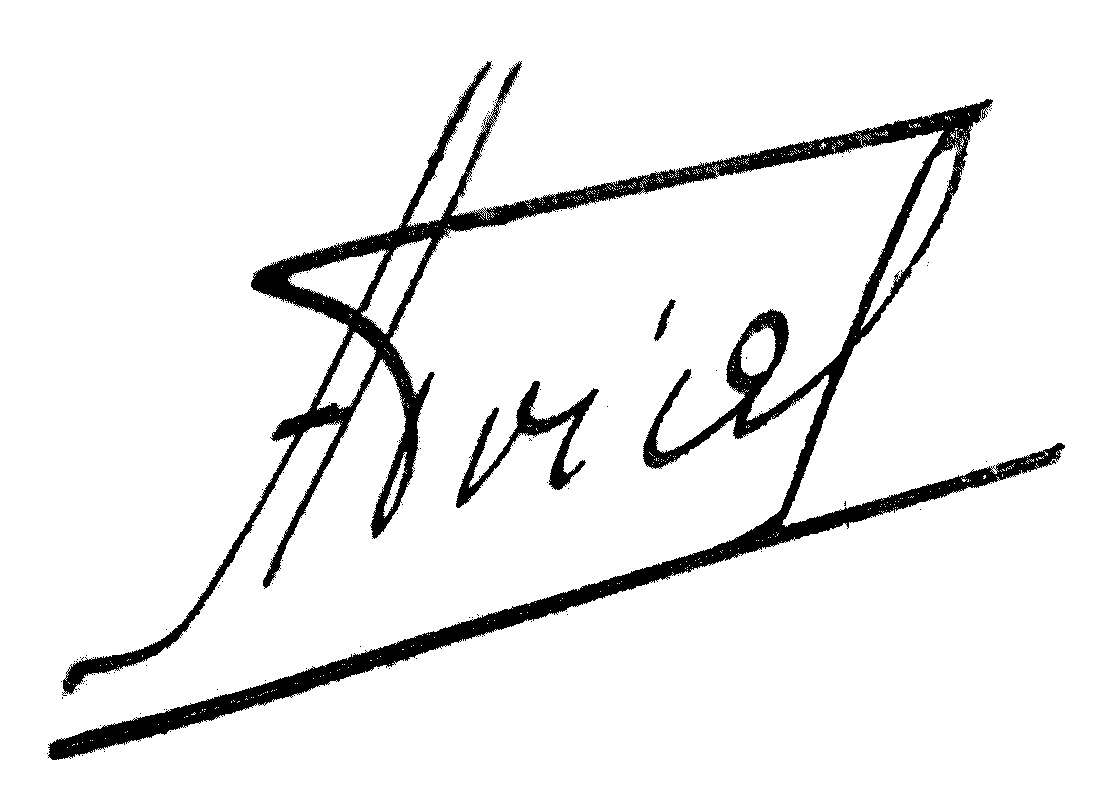
Signature of: jean marie charles abrial